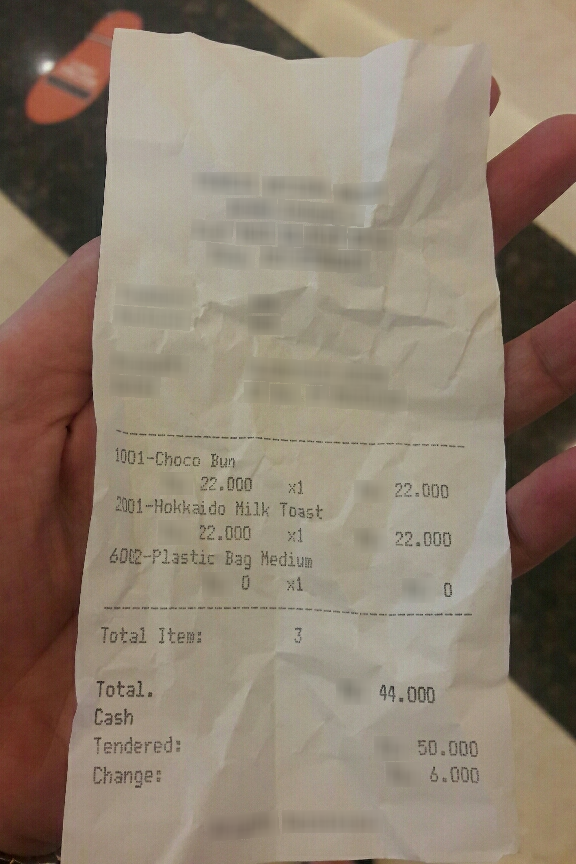
Number of items: 3
Total: 44.000
OCR text regions:
text: 1001-Choco
text: Bun
text: 22.000
text: x1
text: 22.000
text: 2001-Hokkaido
text: Milk
text: Toast
text: 22.000
text: x1
text: 22.000
text: 6002-Plastic
text: Bag
text: Medium
text: 0
text: x1
text: 0
text: Total
text: Item:
text: 3
text: Total.
text: 44.000
text: Cash
text: Tendered:
text: 50.000
text: Change:
text: 6.000